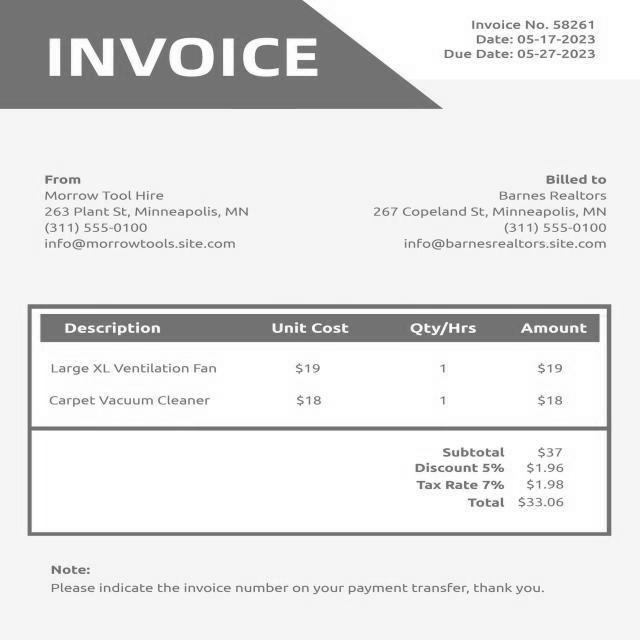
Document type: Invoice